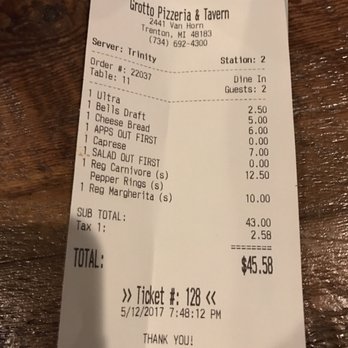
gt_parse: date: 5/12/2017
criticals: name: TOTAL
price: $45.58
store: Grotto Pizzeria & Tavern
tell: (734) 692-4300